Question: What is the potential diagnosis?
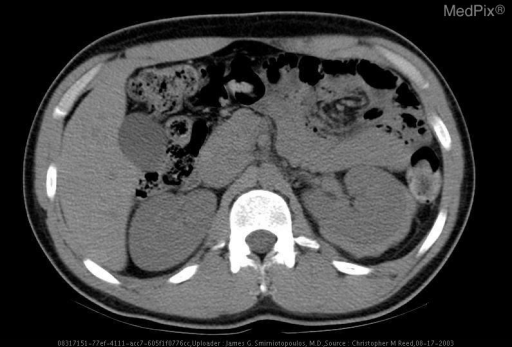
Answer: The possible diagnosis includes Perinephric Hematoma
Subcapsular Hematoma
Renal Laceration.